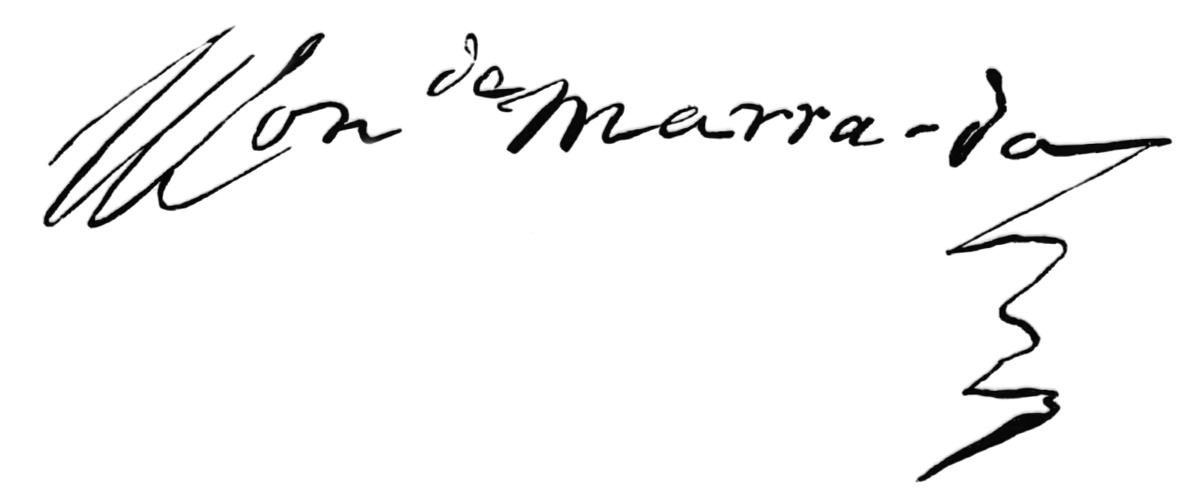
Signature of: baltasar marradas